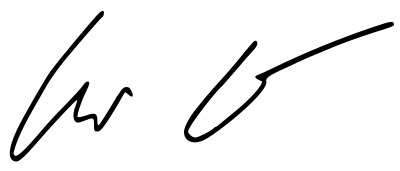
Signature of: paetongtarn shinawatra